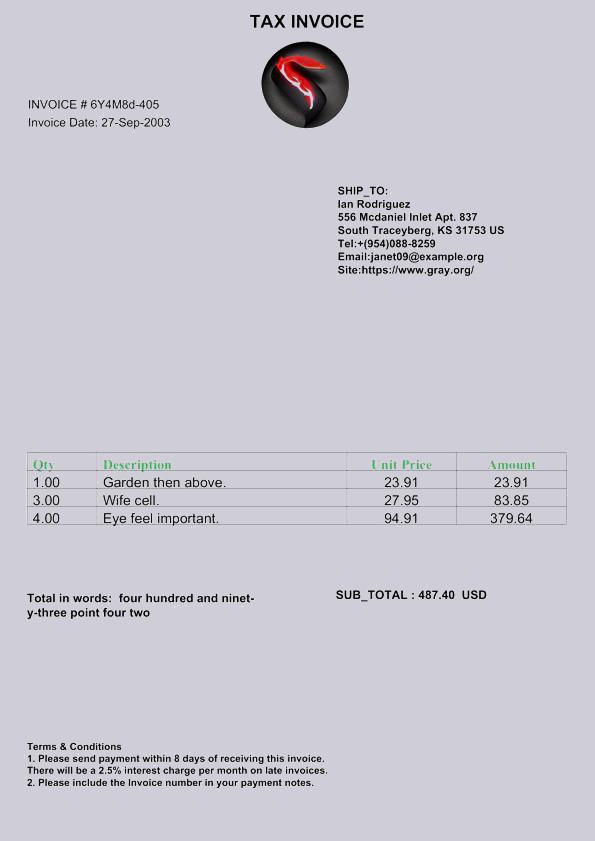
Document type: Invoice